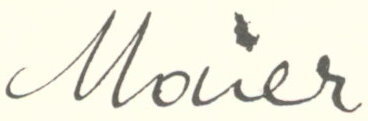
Signature of: emil maier